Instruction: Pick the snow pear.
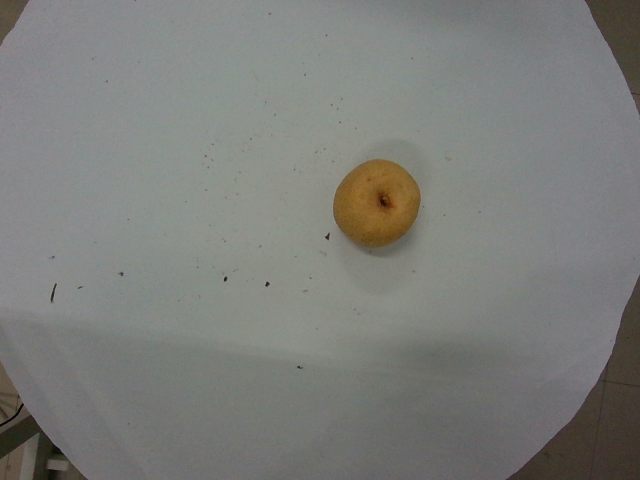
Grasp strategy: vertical